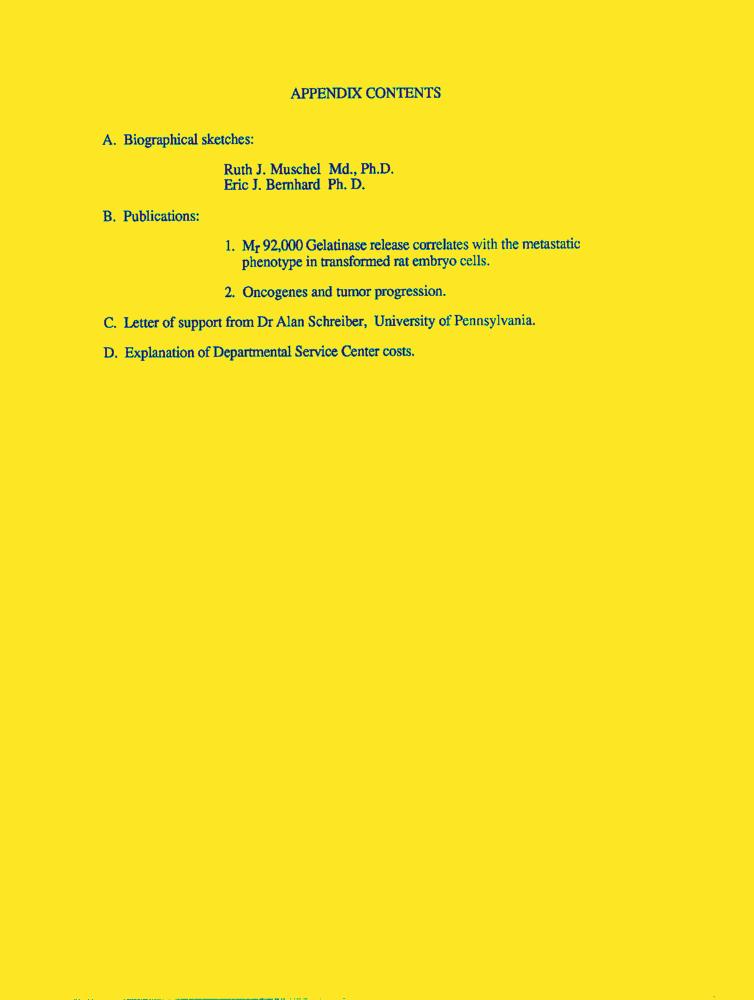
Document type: Resume-Doc